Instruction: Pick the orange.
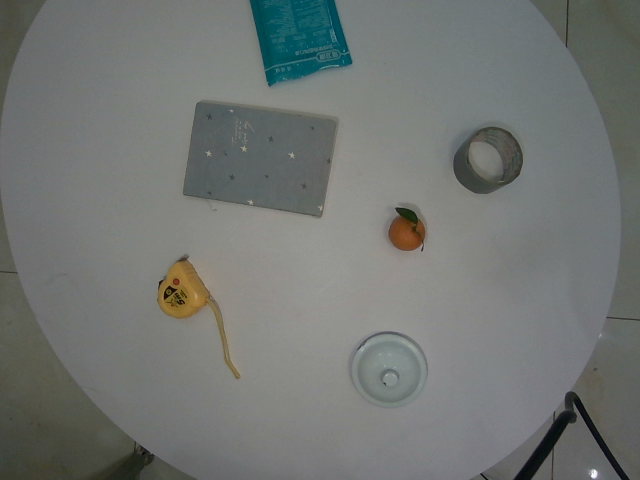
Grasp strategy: vertical